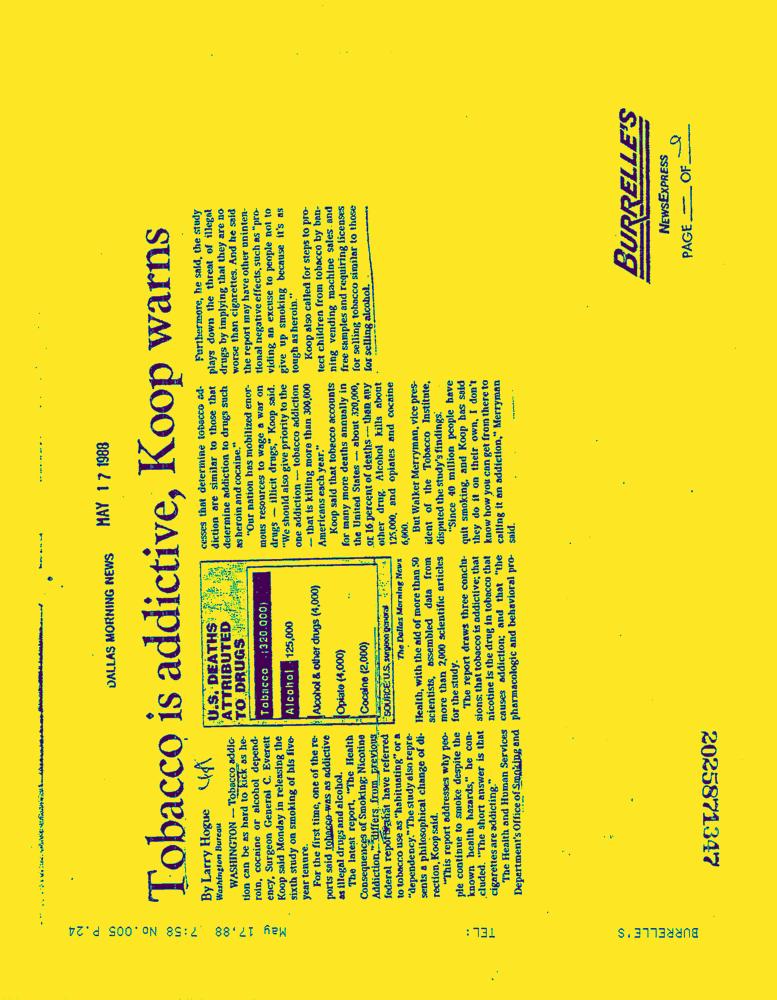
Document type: News-Article